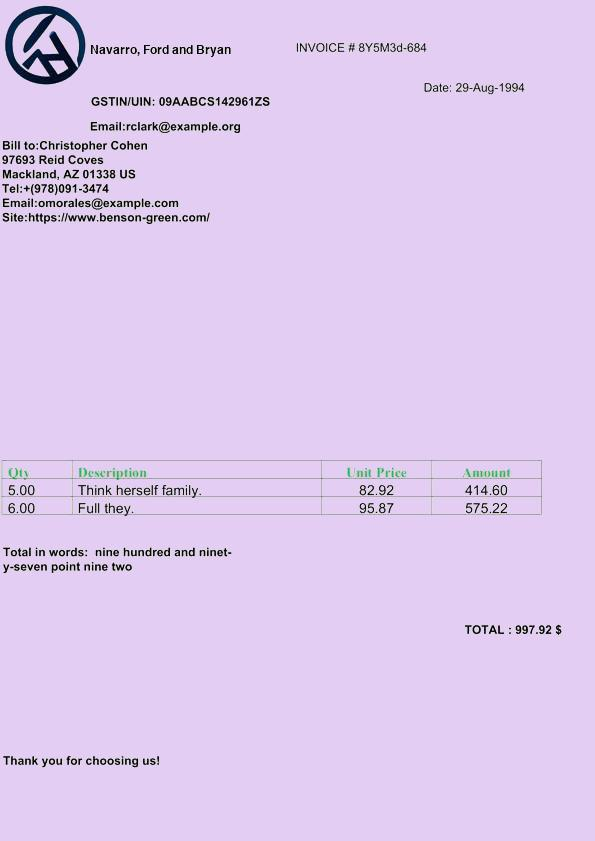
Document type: Invoice